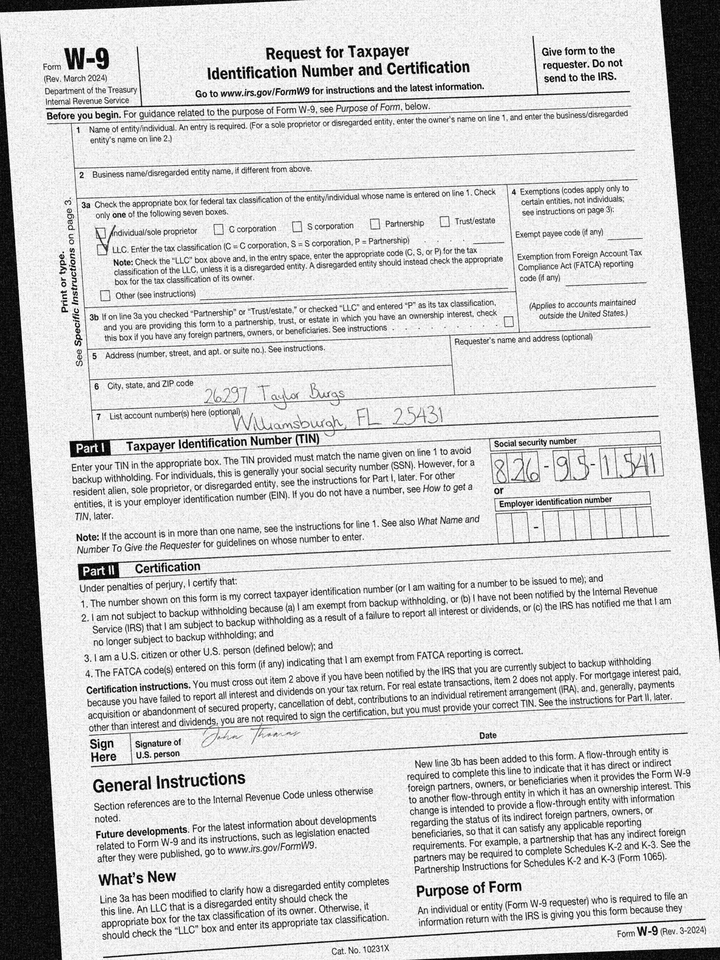
adr1: 26297 Taylor Burgs
adr2: Williamsburgh, FL 25431
cbx: yes
ssn: 826951541